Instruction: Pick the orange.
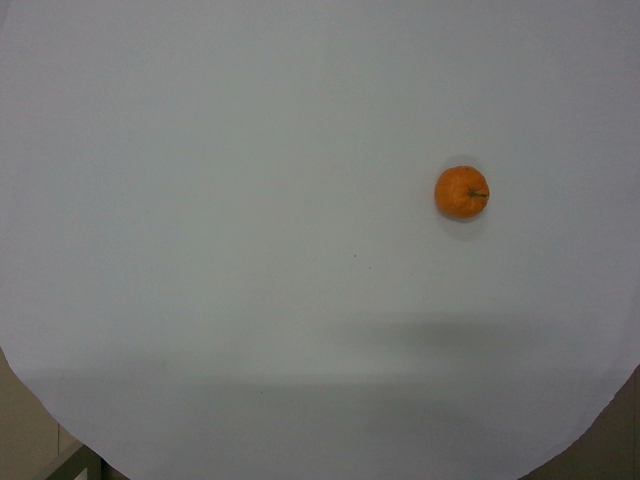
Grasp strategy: vertical